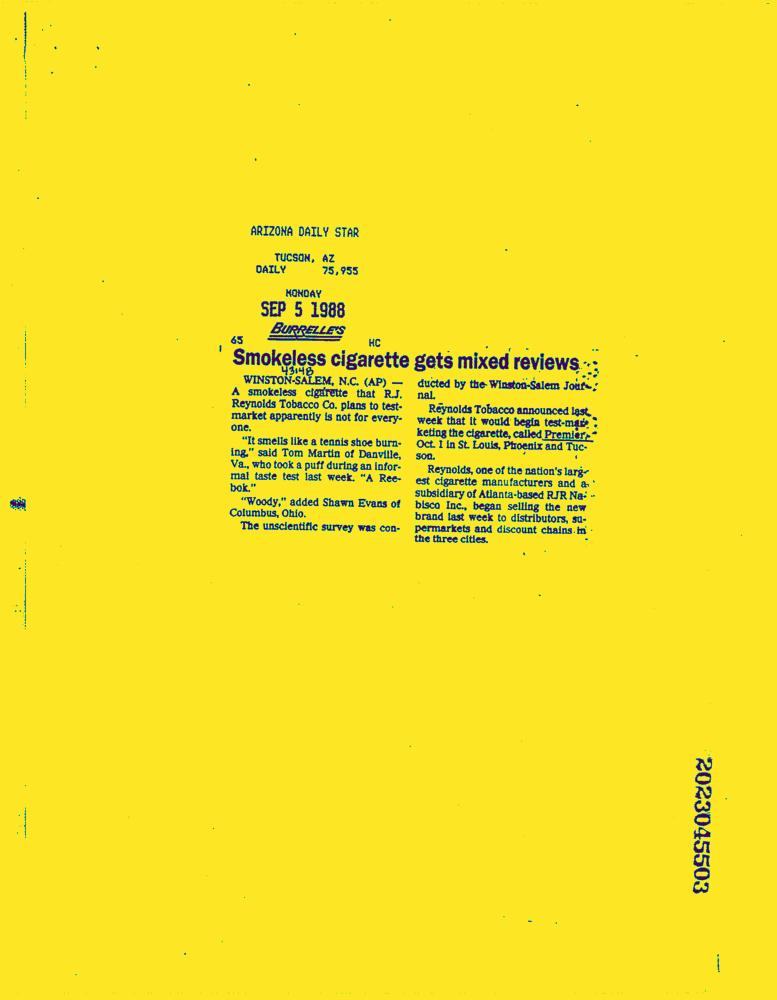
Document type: News-Article